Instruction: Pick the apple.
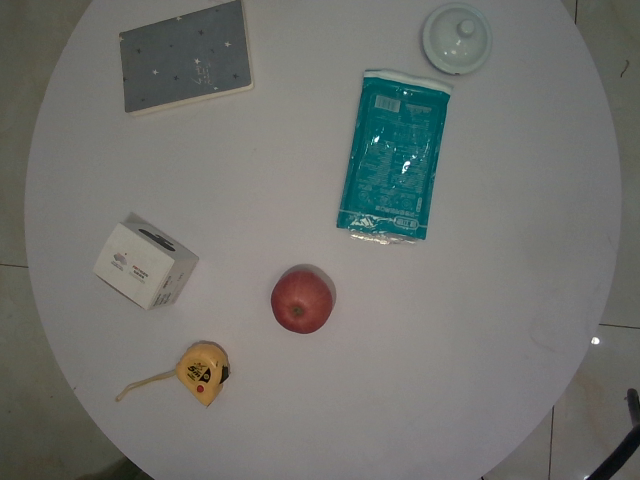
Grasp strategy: vertical